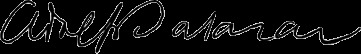
Signature of: adolfo salazar